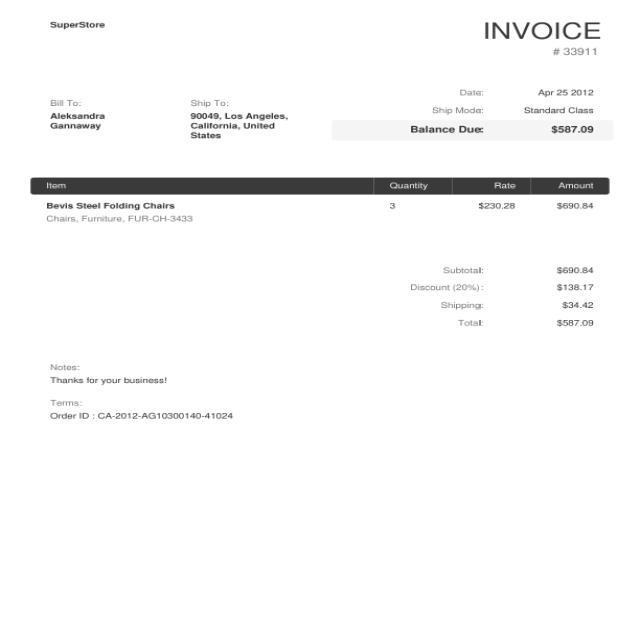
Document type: Invoice